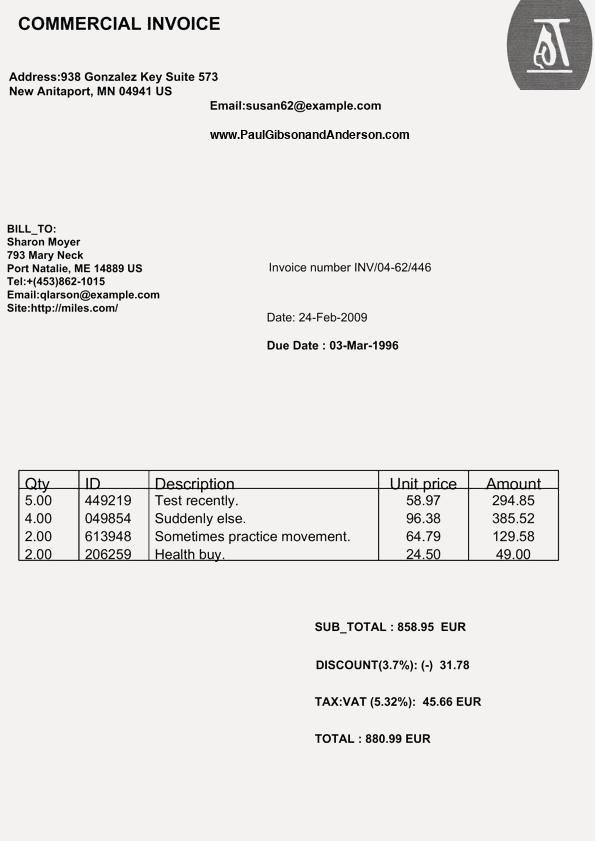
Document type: Invoice